Question: How is the history relevant to the case?
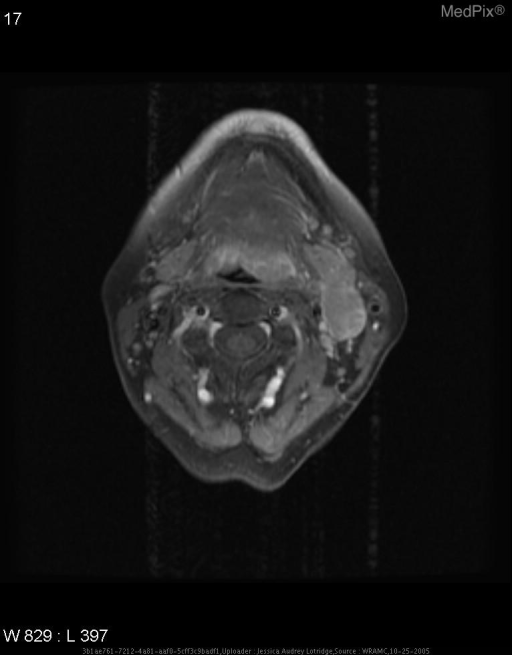
Answer: The patient's history of HPI: Presented with a 6 month hisotry of an asymptomatic left neck mass s/p failed course of abx therapy and two non-diagnostic FNAs.

PMH: Denies any h/o CA, XRT, chemo.  Denies any h/o heart dz, lung dz, DM, SLE, scleroderma, or IBD.

PSH: T&A at 6; BTL at 41; Right foot surgery at 51.

FHX: mom h/o uterine and colon CA; 3 sisters h/o breast CA; sister h/o uterine CA; sister h/o breast and kidney CA, died at 52; brother died of lung CA at 52

Allergies: NKDA

Meds: Tylenol

SHx: G4P4, postmenopausal; lifetime non-smoker, non-drinker; no significant travel or occupational exposure history

ROS: Pos for globus sensation.  Denies weight loss, pain, hoarseness, dysphagia, constitutional symptoms. is key in understanding the case.